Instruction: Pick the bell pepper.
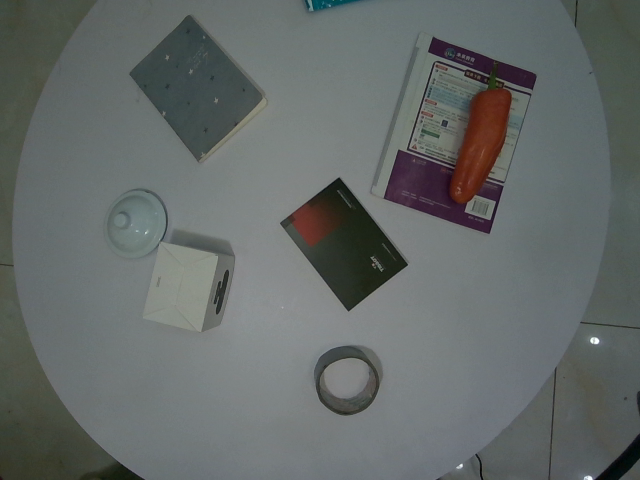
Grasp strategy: vertical